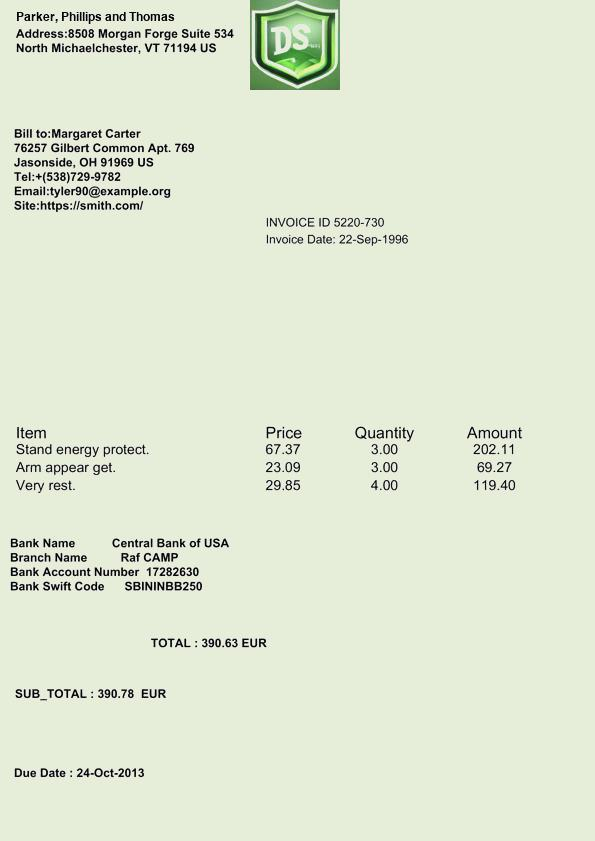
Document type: Invoice